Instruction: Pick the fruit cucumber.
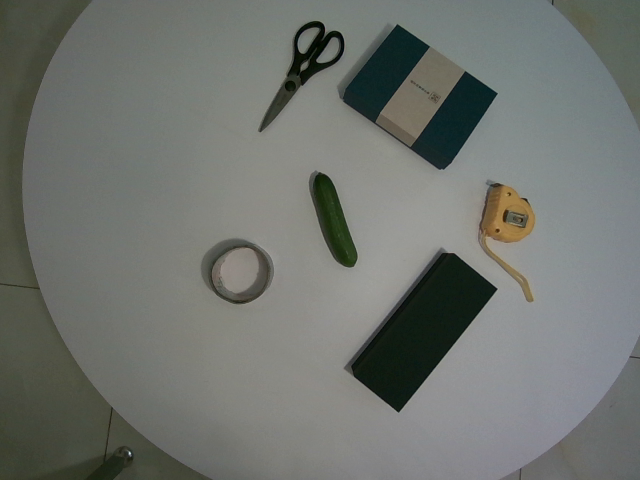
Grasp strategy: vertical